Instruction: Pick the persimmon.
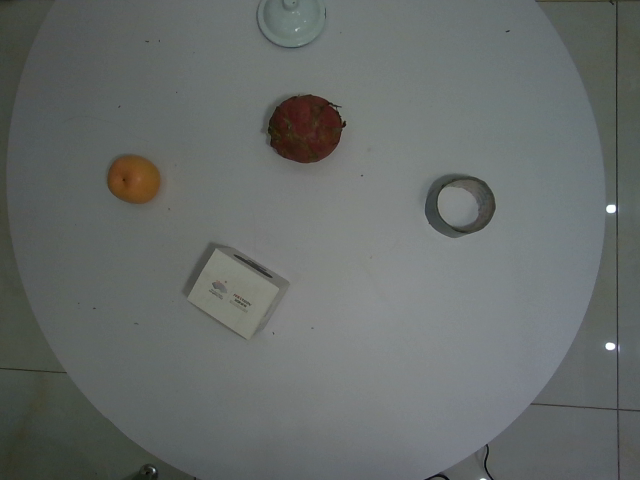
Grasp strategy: vertical